Question: What is the property identification or parcel number listed?
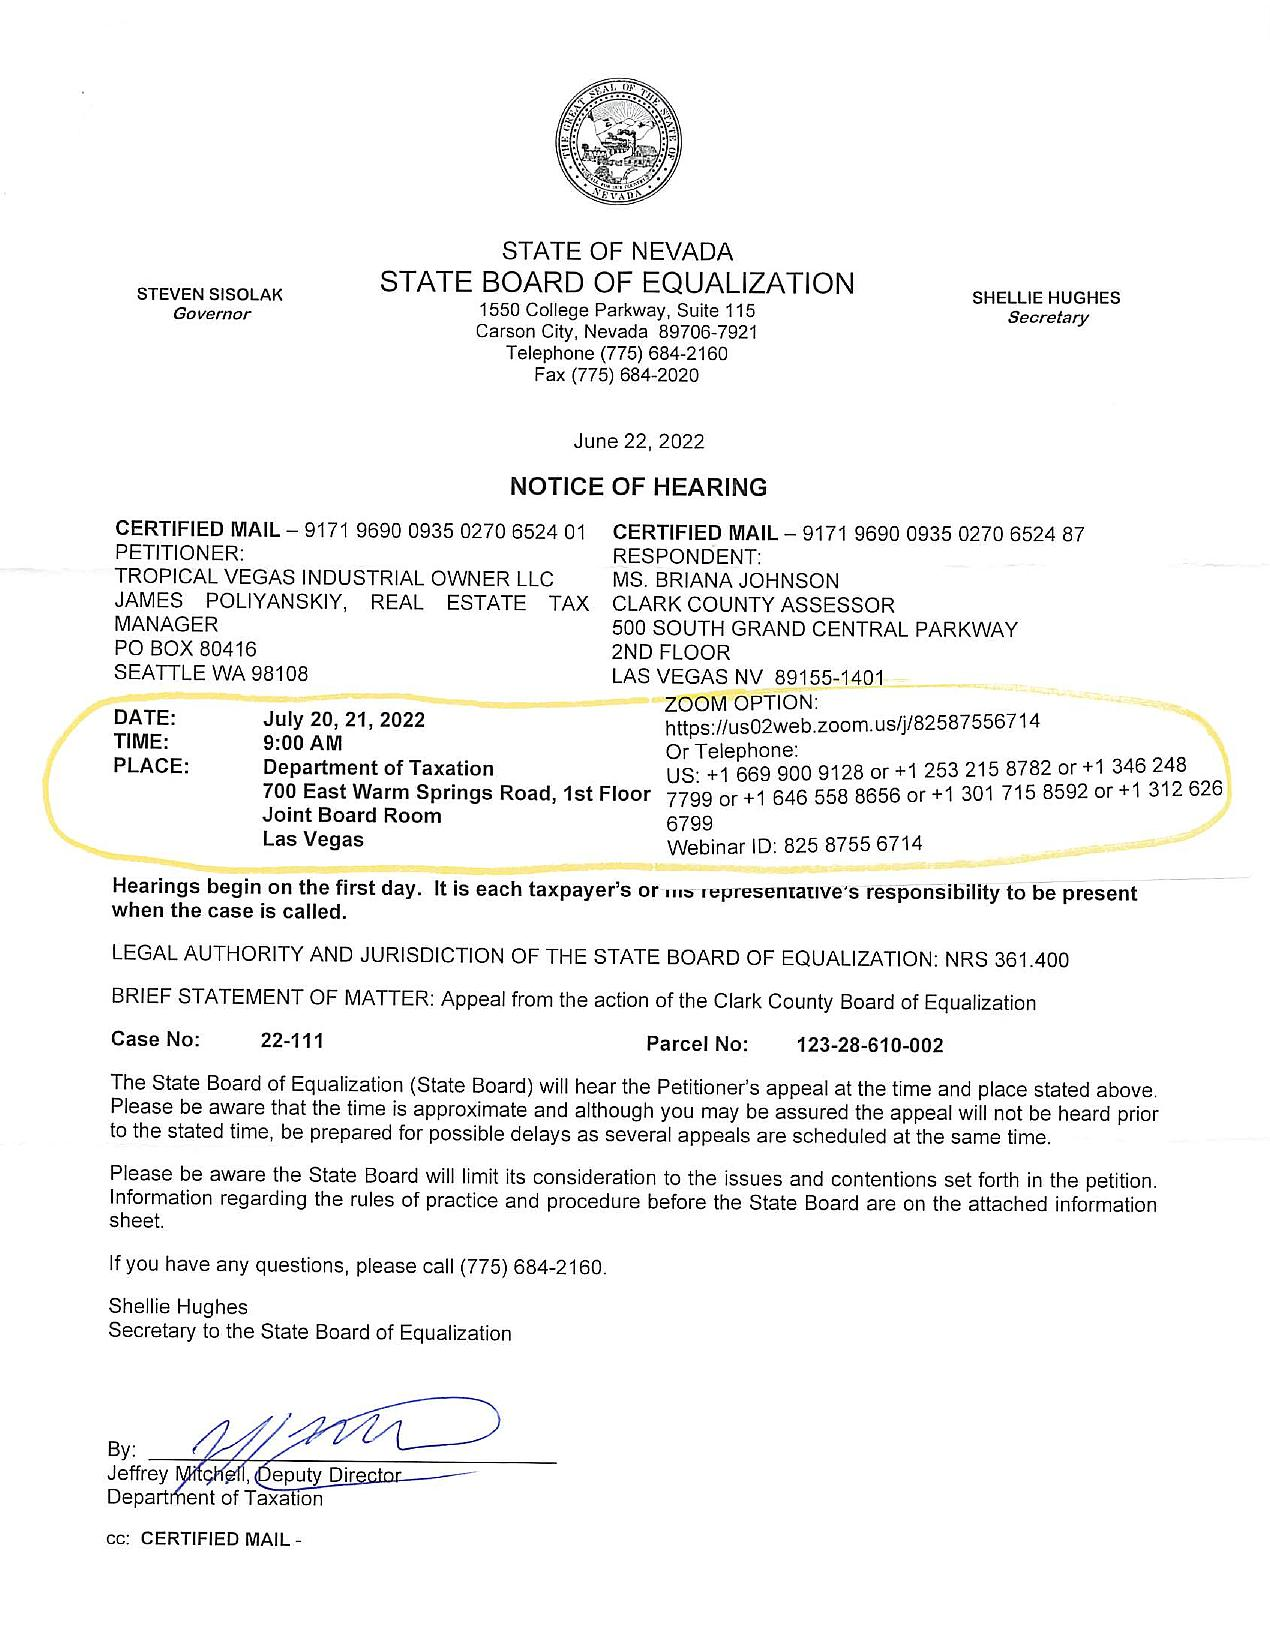
Answer: "123-28-610-002"